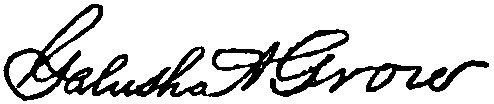
Signature of: galusha a grow